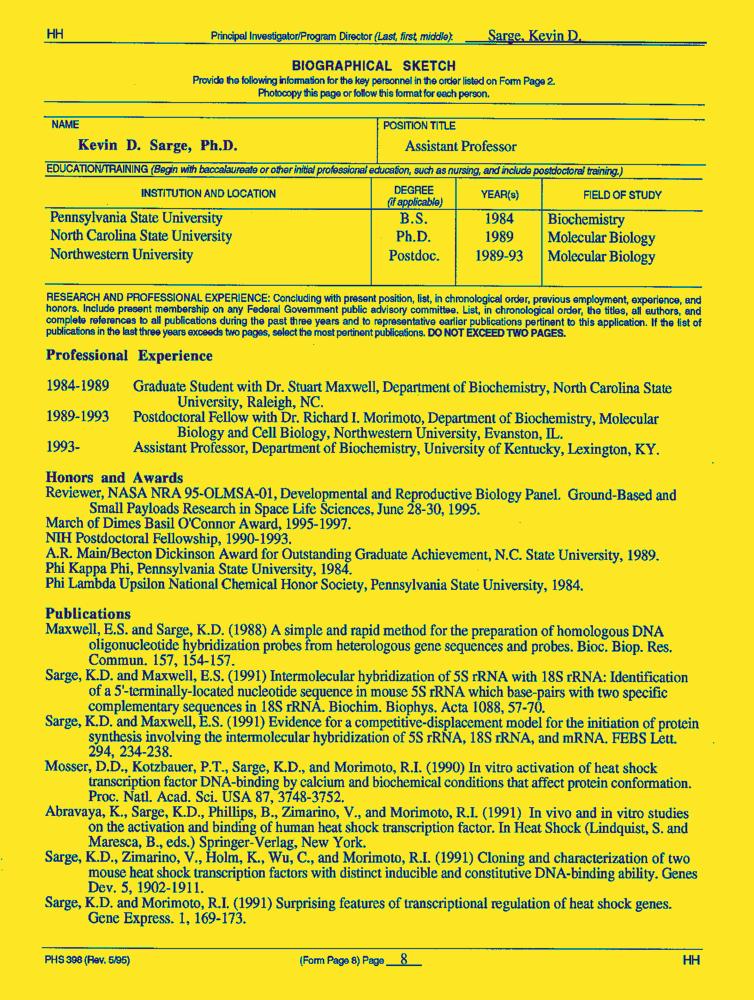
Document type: Resume-Doc